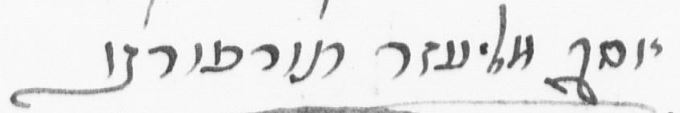
Signature of: giuseppe lazarus morpurgo